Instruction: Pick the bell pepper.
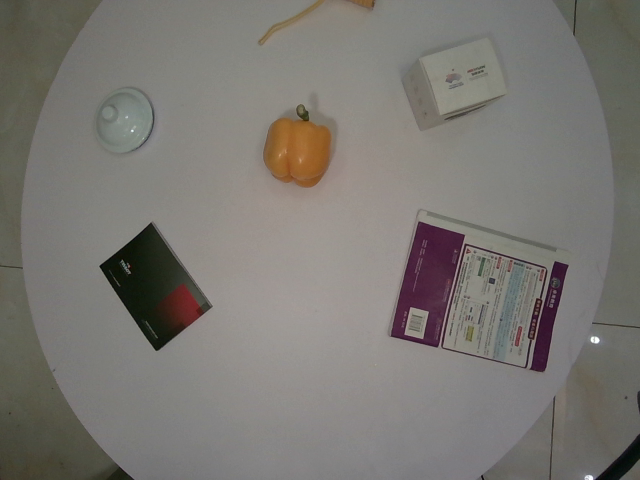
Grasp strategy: vertical